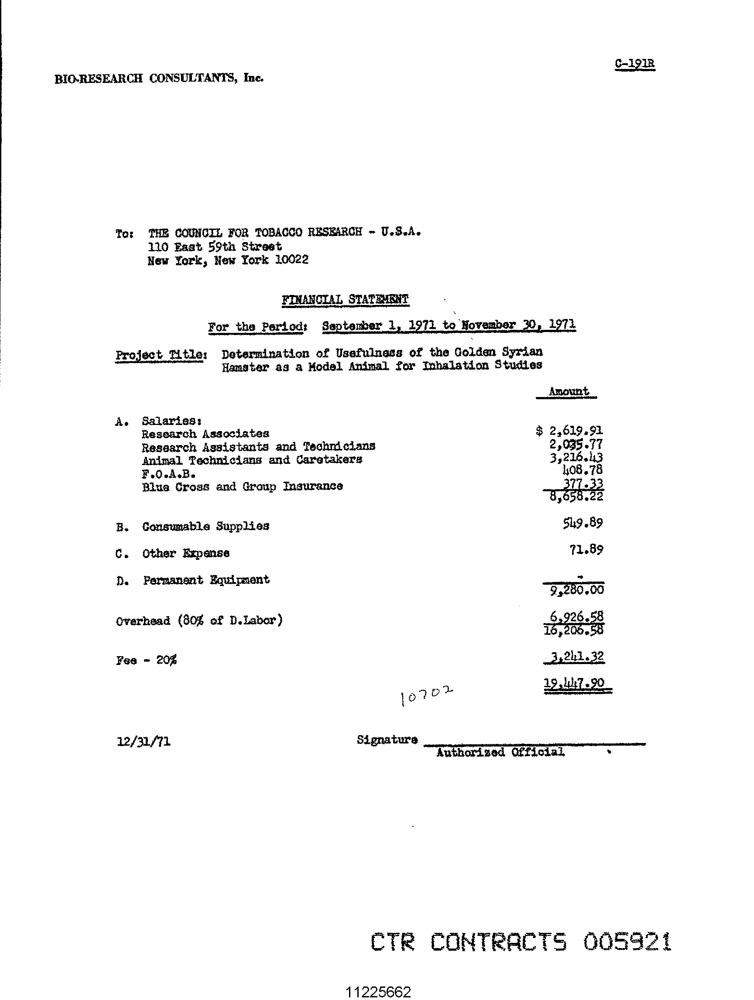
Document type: Invoice